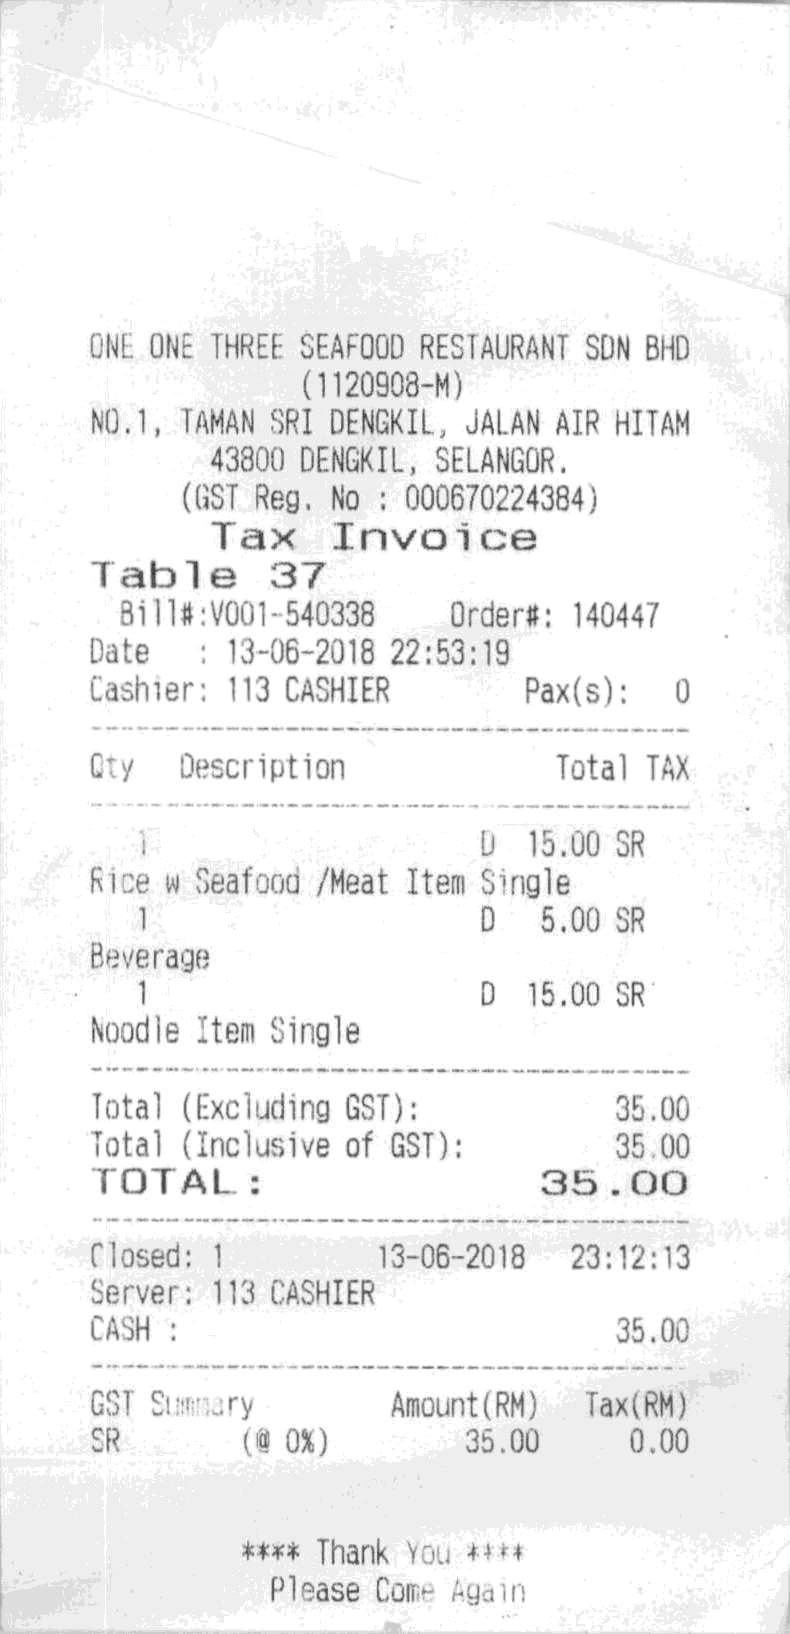
ONE ONE THREE SEAFOOD RESTAURANT SDN BHD
(1120908-M)
NO.1, TAMAN SRI DENGKIL, JALAN AIR HITAM
43800 DENGKIL, SELANGOR.
(GST REG. NO : 000670224384)
TAX INVOICE
TABLE 37
BILL#:V001-540338
ORDER#: 140447
DATE
: 13-06-2018 22:53:19
CASHIER : 113 CASHIER
PAX(S):
0
QTY
DESCRIPTION
TOTAL TAX
1
D
15.00 SR
RICE W SEAFOOD /MEAT ITEM SINGLE
1
D
5.00 SR
BEVERAGE
1
D
15.00 SR
NOODLE ITEM SINGLE
TOTAL (EXCLUDING GST) :
35.00
TOTAL (INCLUSIVE OF GST) :
35.00
TOTAL :
35.00
CLOSED: 1
13-06-2018
23:12:13
SERVER: 113 CASHIER
CASH :
35.00
GST SUMMARY
SR
(@ 0%)
AMOUNT(RM)
35.00
TAX(RM)
0.00
**** THANK YOU ****
PLEASE COME AGAIN